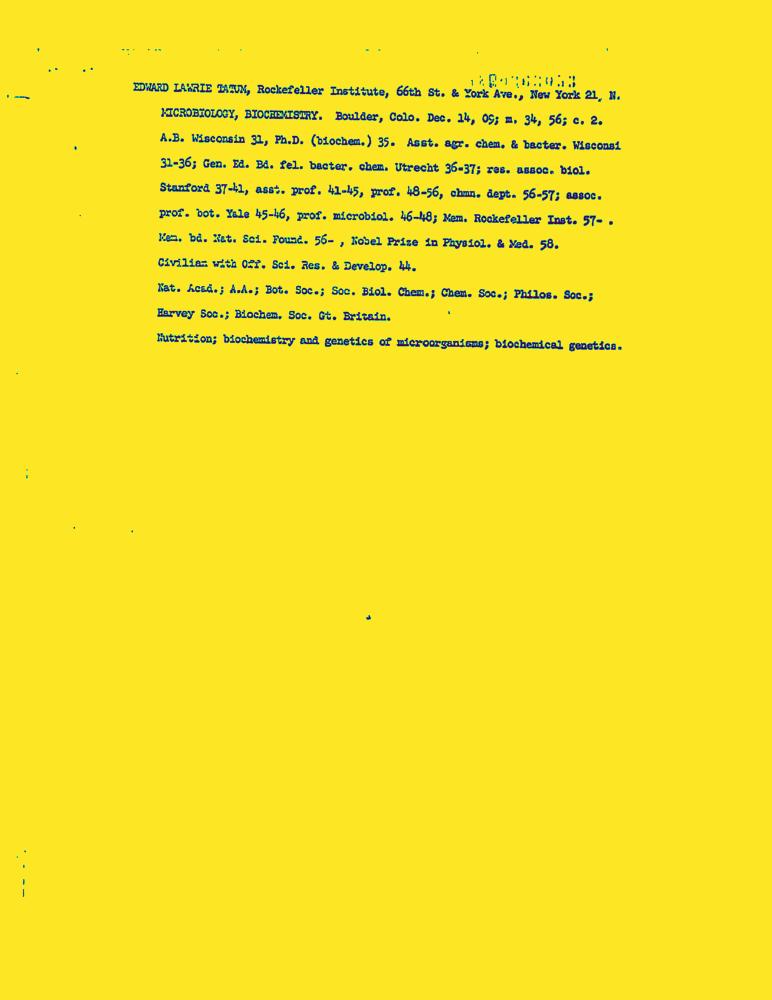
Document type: Resume-Doc